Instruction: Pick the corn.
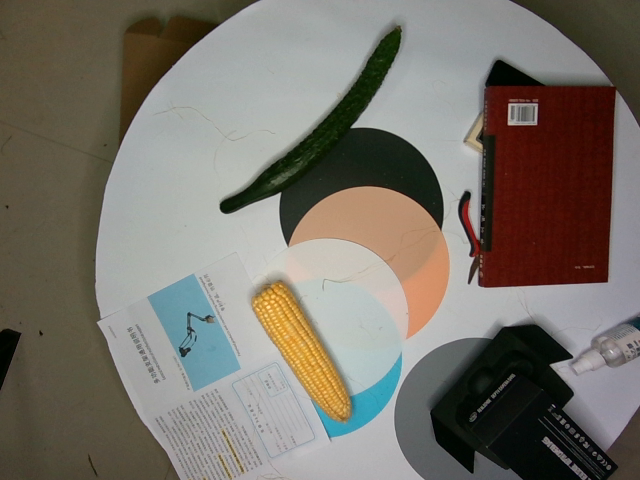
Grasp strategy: vertical